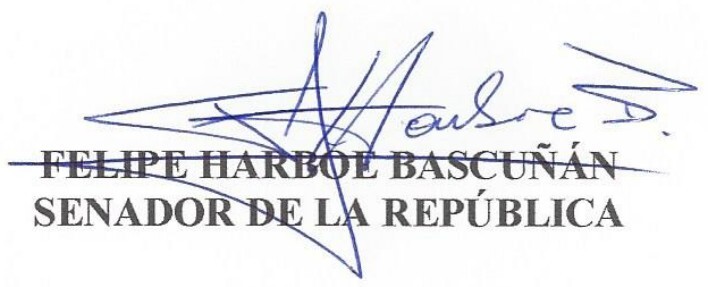
Signature of: felipe harboe